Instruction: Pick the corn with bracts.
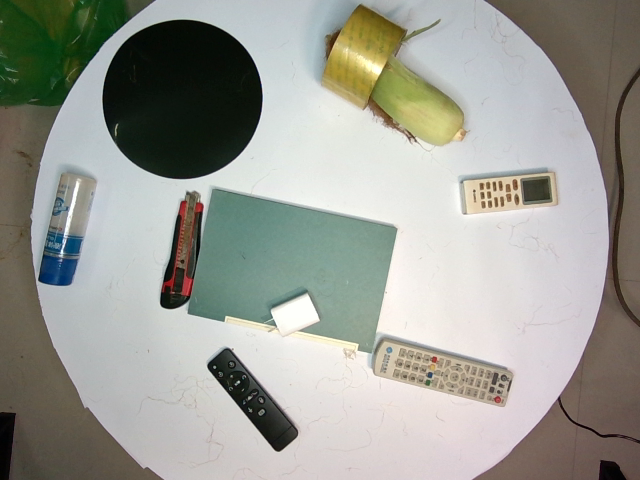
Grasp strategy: vertical